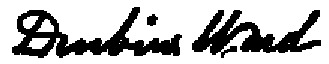
Signature of: durbin ward